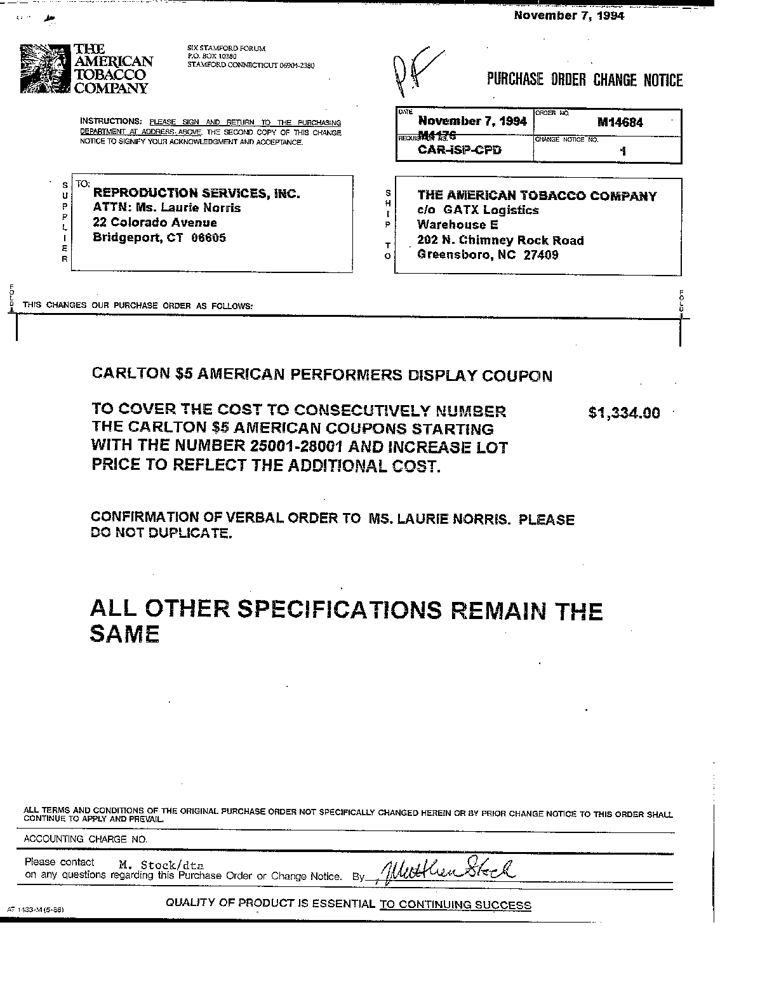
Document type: Invoice